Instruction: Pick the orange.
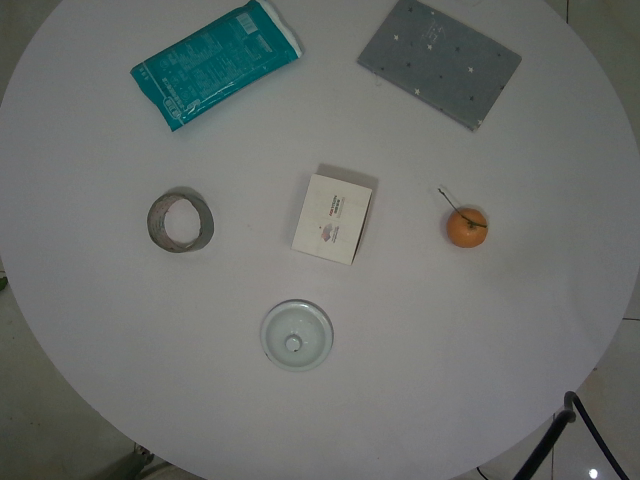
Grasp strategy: vertical